Question: How is the property described in the document?
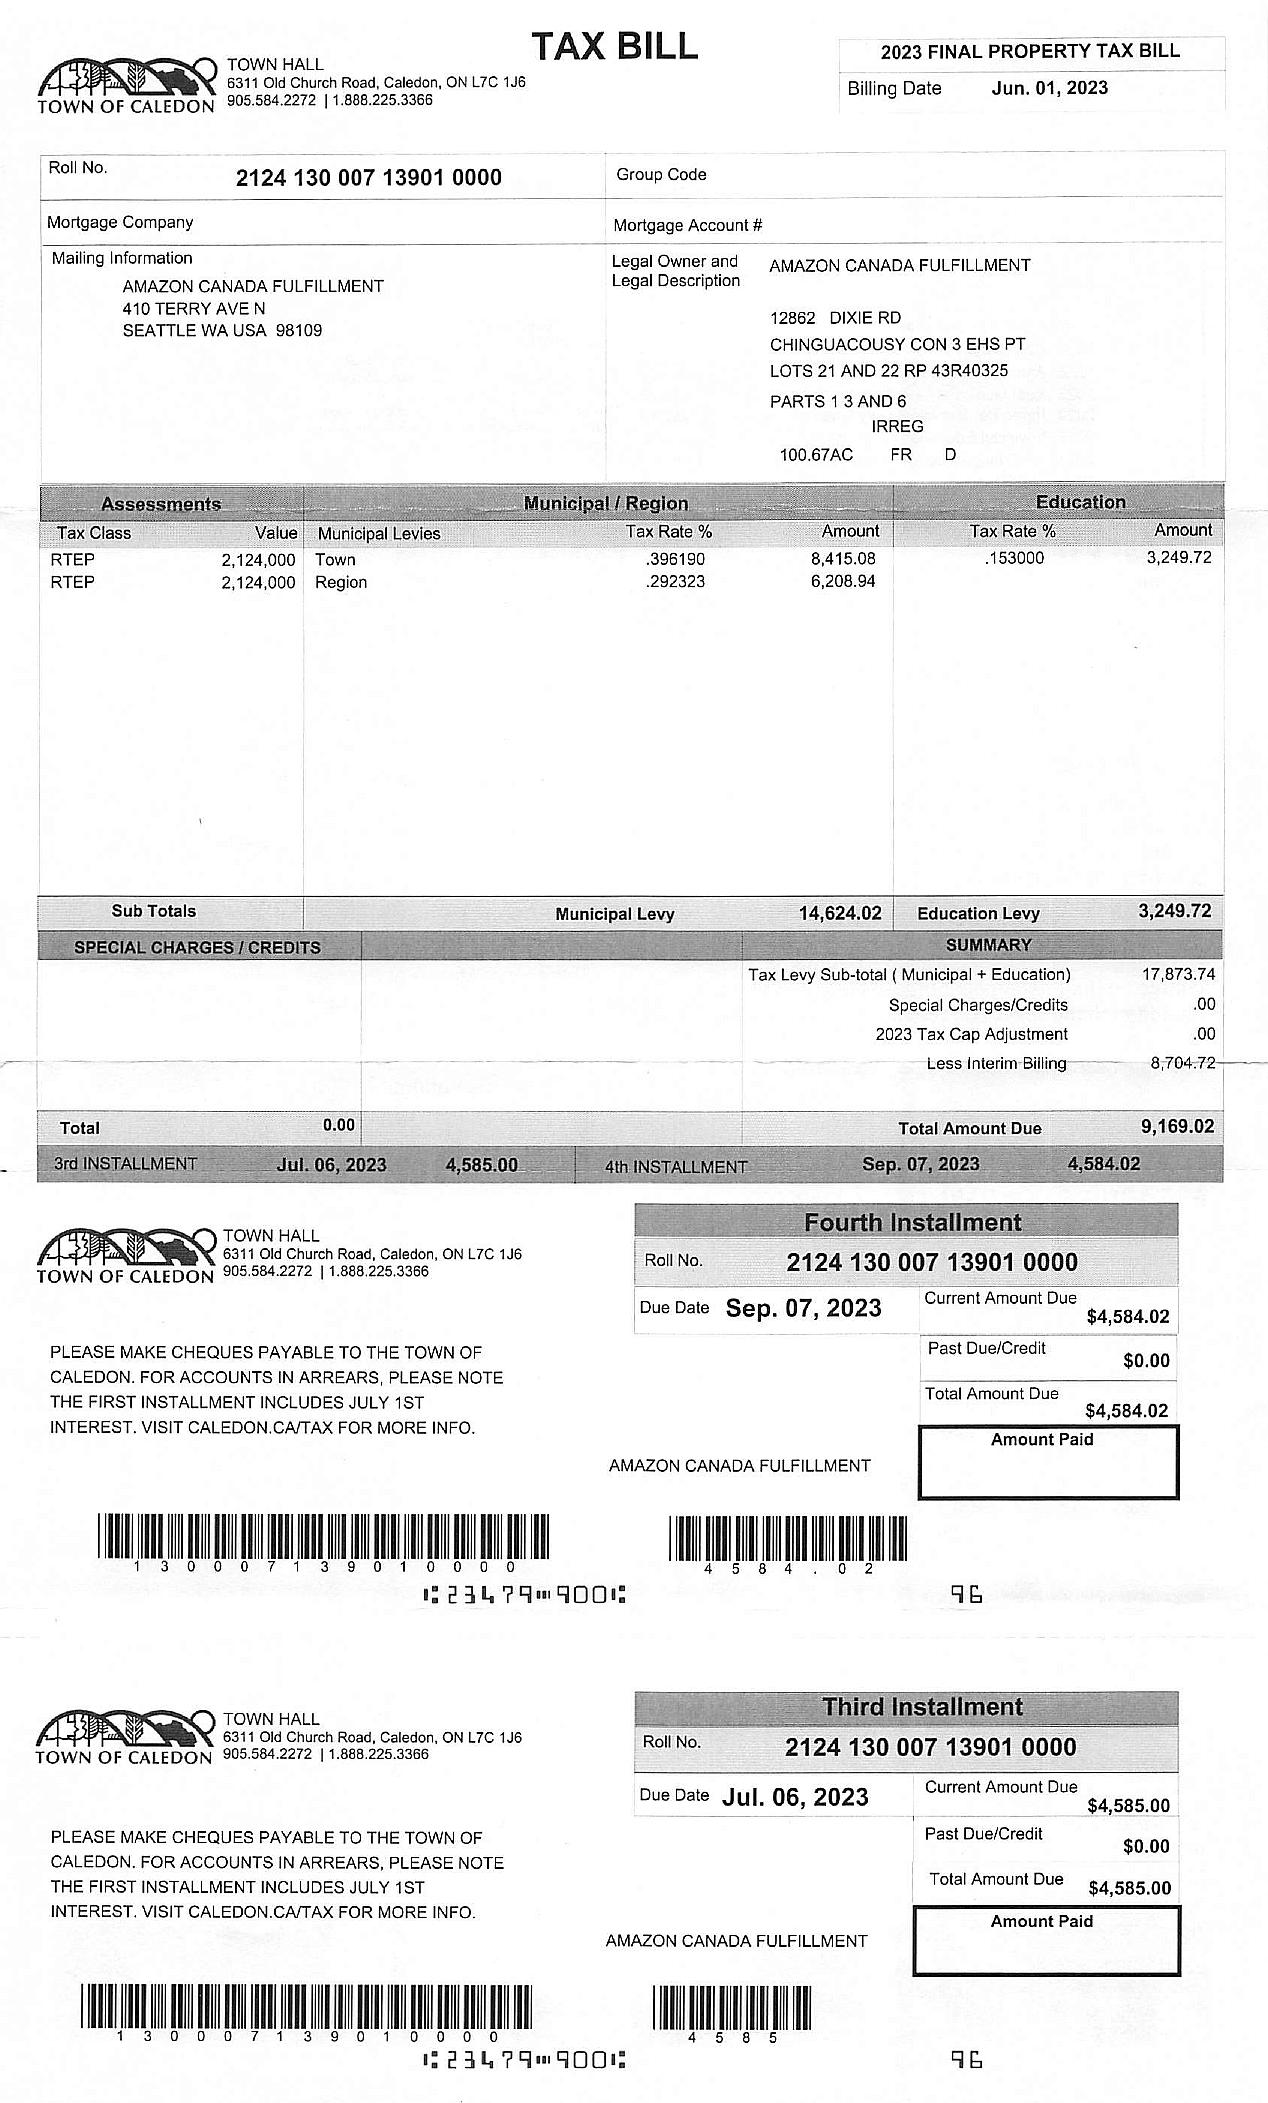
Answer: "AMAZON CANADA FULFILLMENT 12862 DIXIE RD"